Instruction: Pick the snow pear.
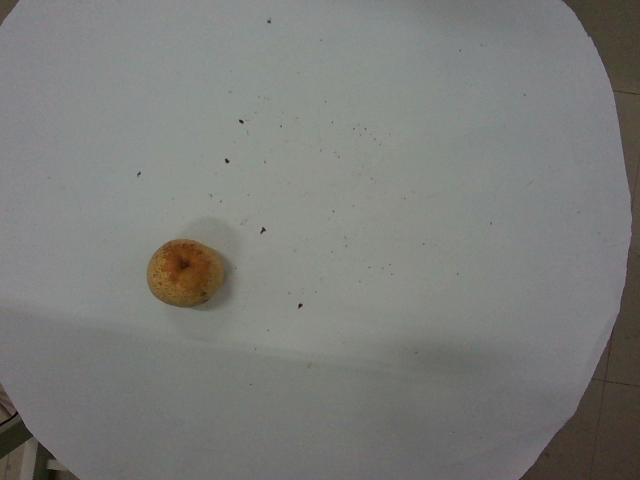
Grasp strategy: vertical